Question: What might the diagnosis be?
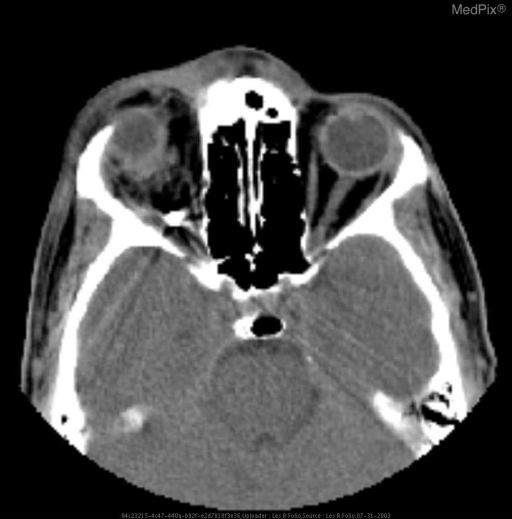
Answer: The possible diagnosis includes Optic nerve avulsion
Fragment missed optic nerve, or did not sever.